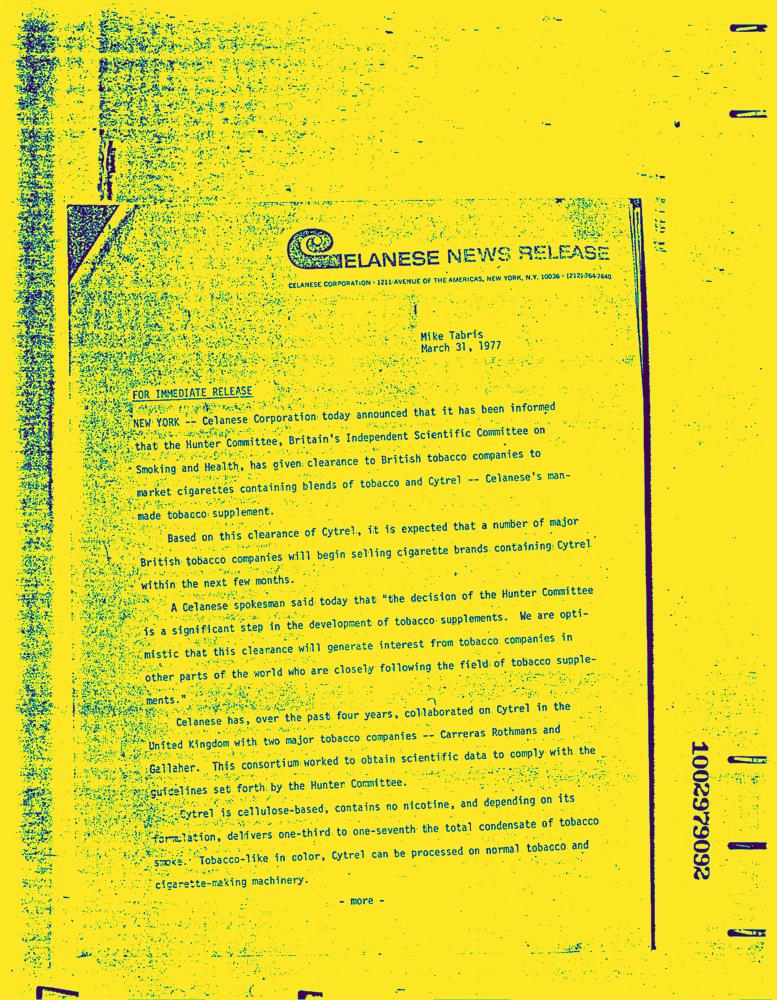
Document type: News-Article